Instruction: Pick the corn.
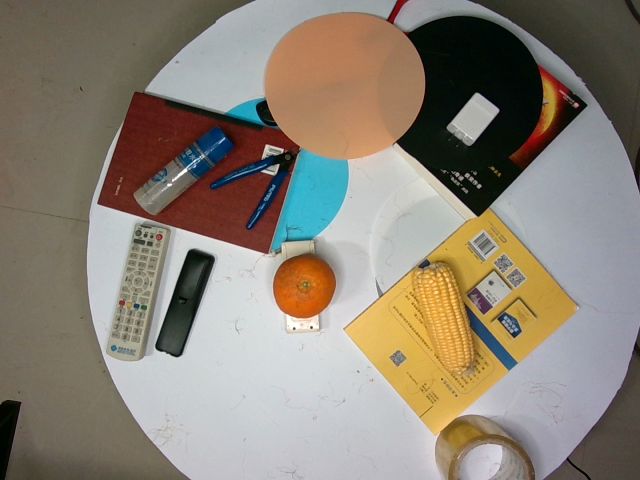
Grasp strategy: vertical